Question: What might the diagnosis be?
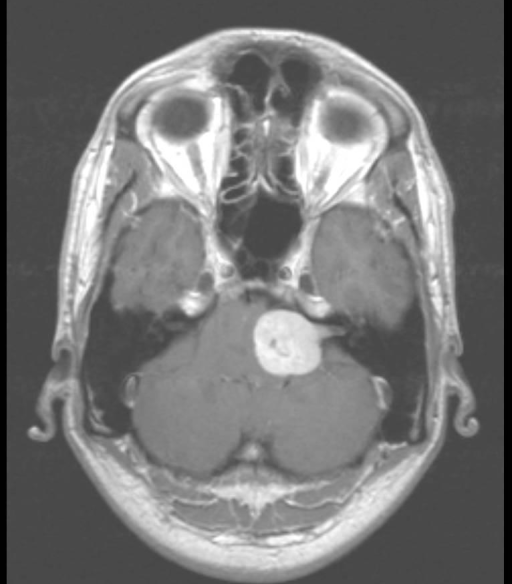
Answer: The possible diagnosis includes Vestibular (Acoustic) Schwannoma
Meningioma.